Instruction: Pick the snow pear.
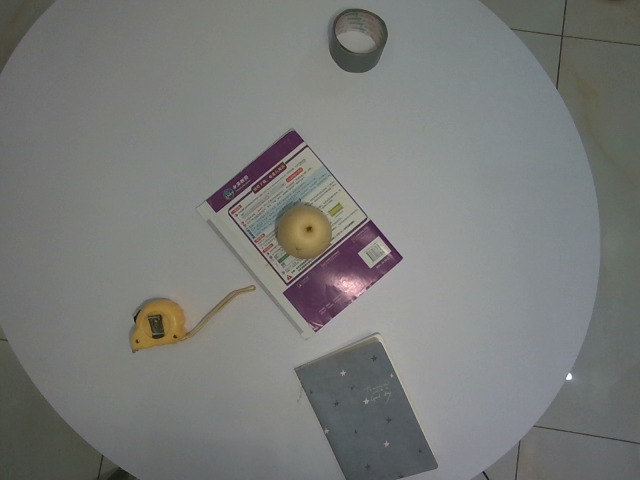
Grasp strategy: vertical